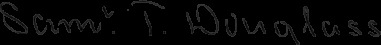
Signature of: samuel t douglass